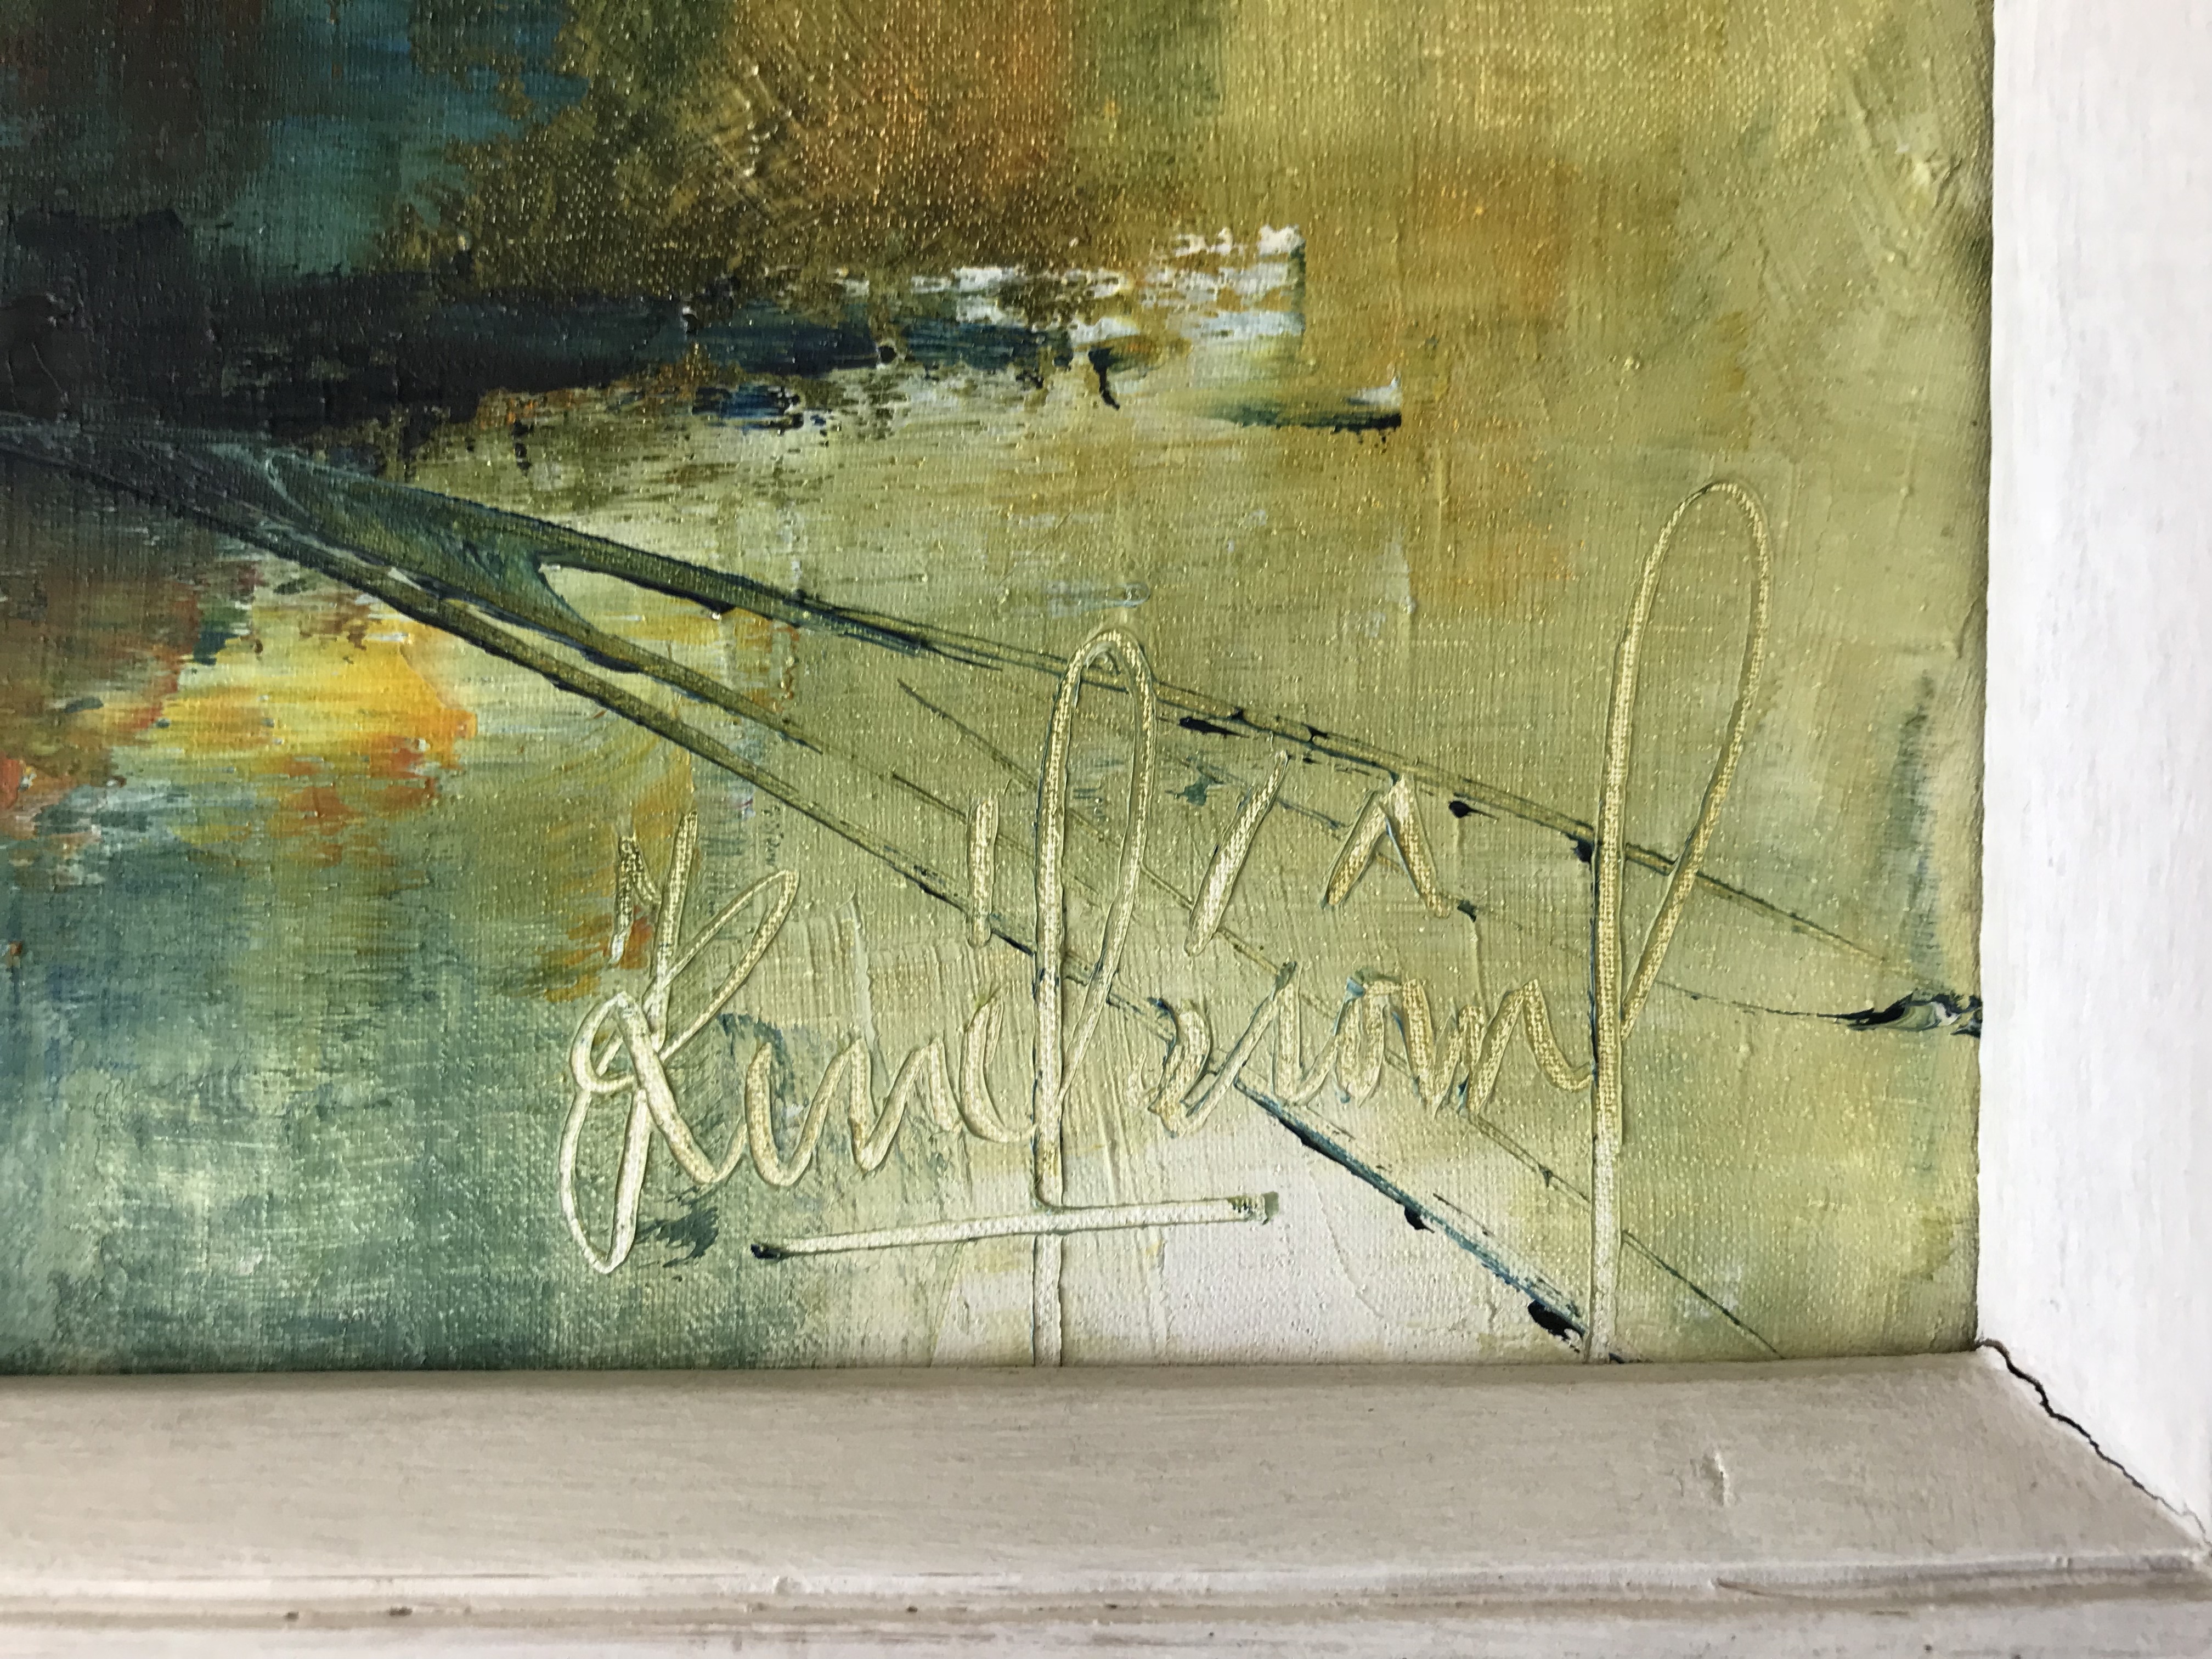
Signature of: jean rene jerome